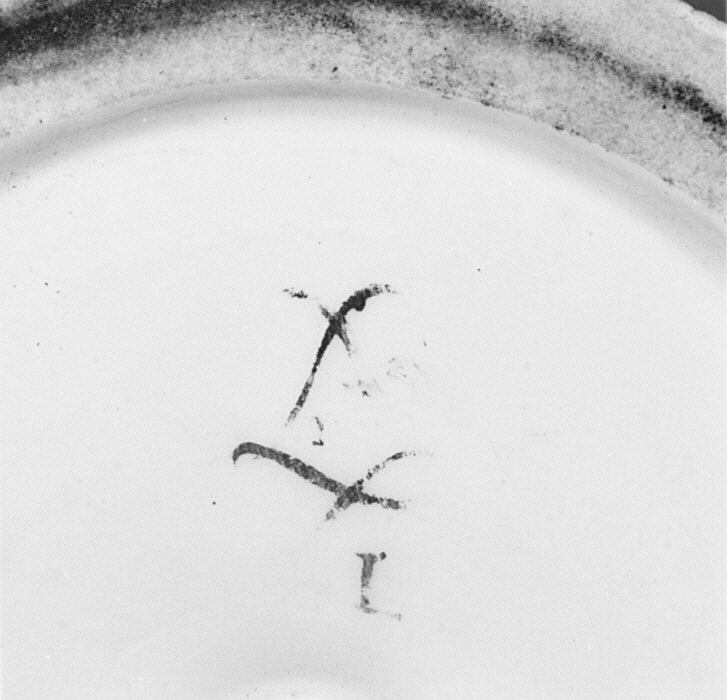
Signature of: louis françois lécot